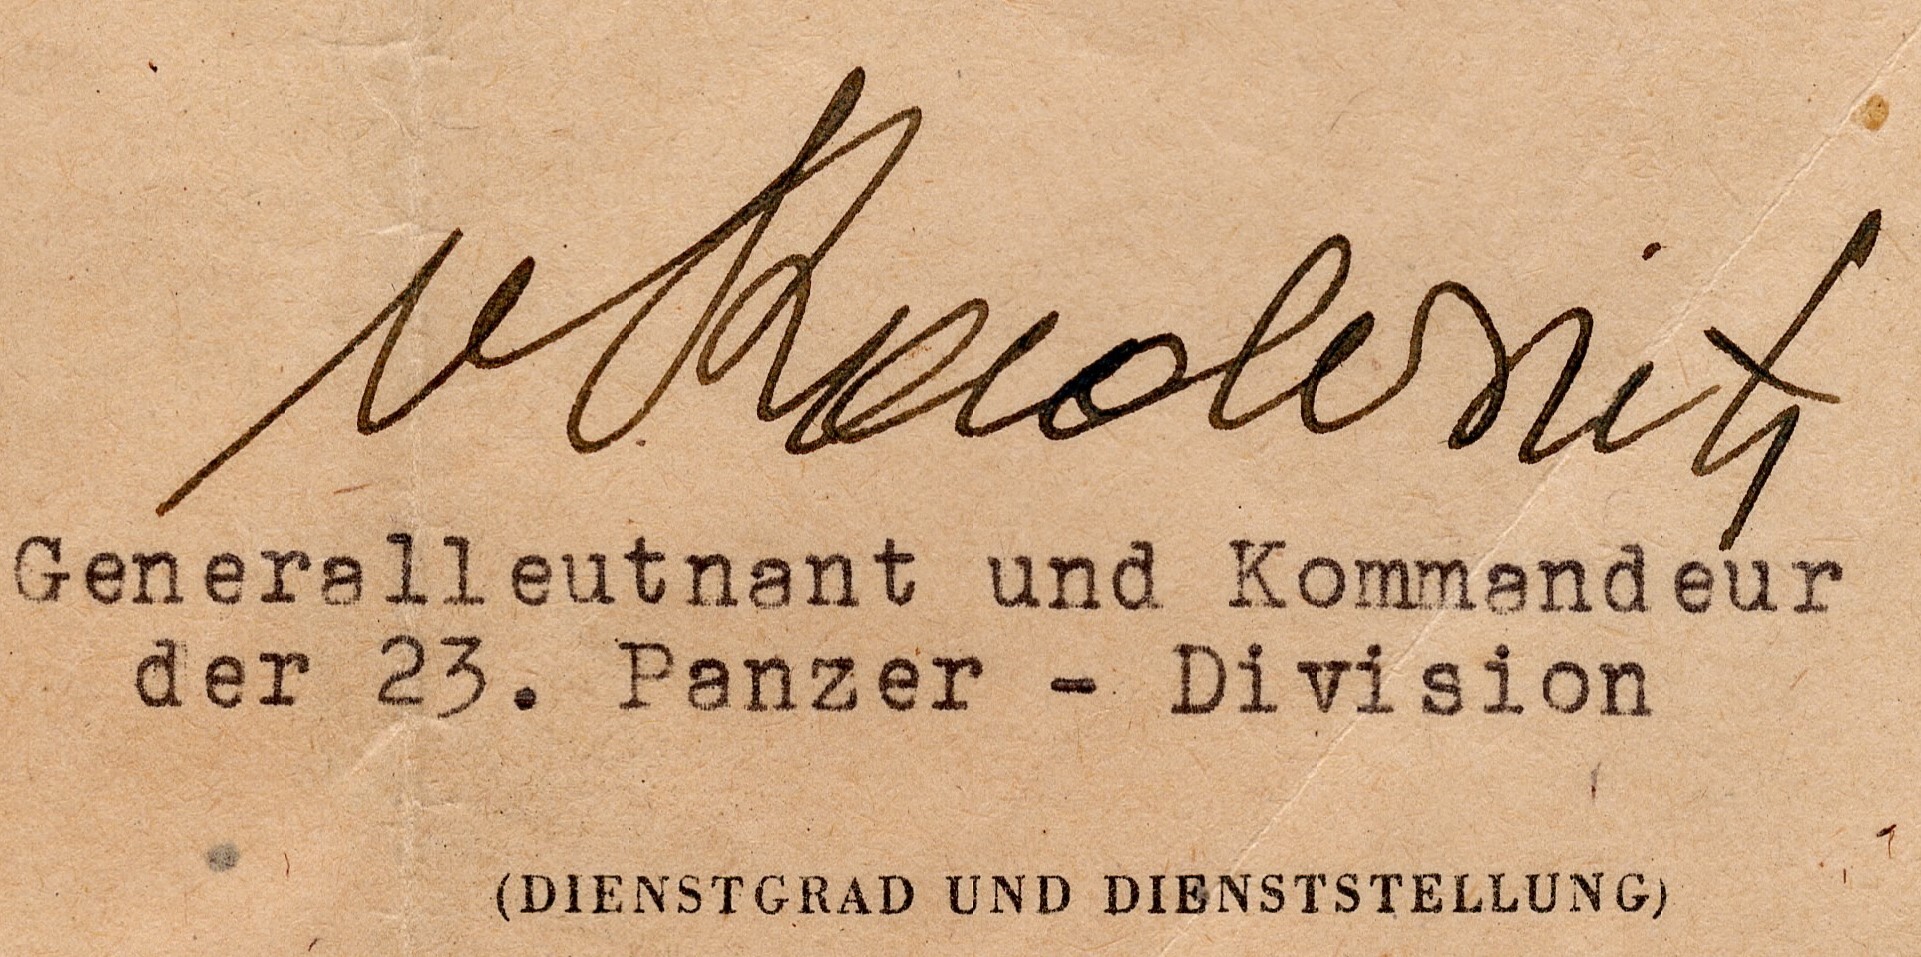
Signature of: joseph von radowitz